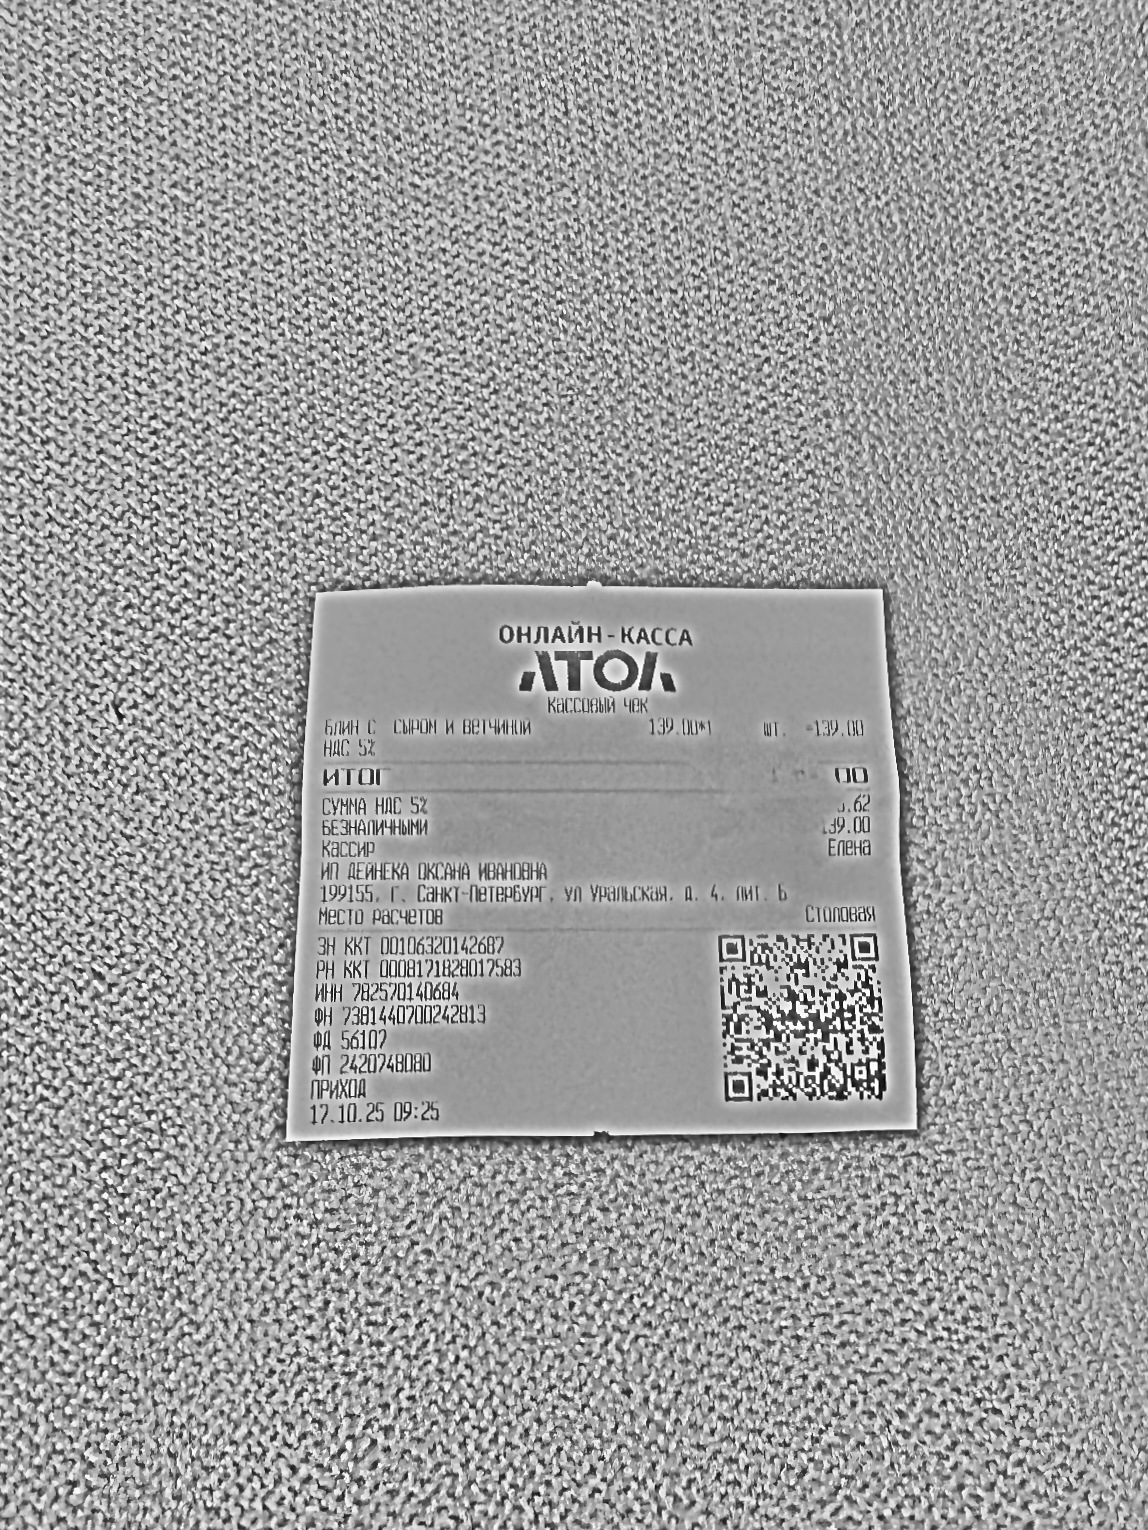
Продавец: ИП ДЕЙНЕКА ОКСАНА ИВАНОВНА
ИНН: 782570140684
Дата: 17.10.25
Товары: Блин с сыром и ветчиной
Количество: 1
Цена: 139.00
Сумма: 139.00
Итого: 139.00